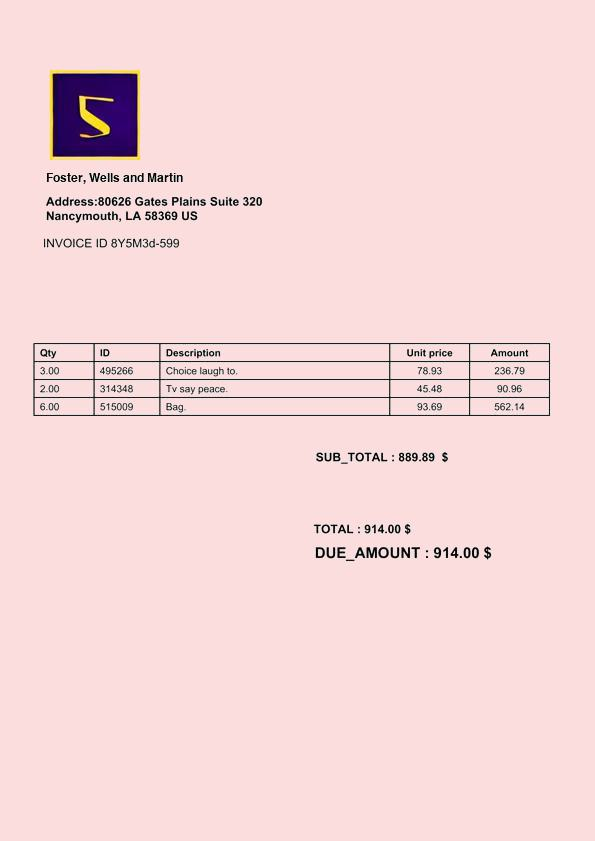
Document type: Invoice